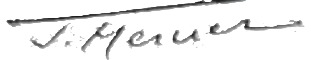
Signature of: q133464486